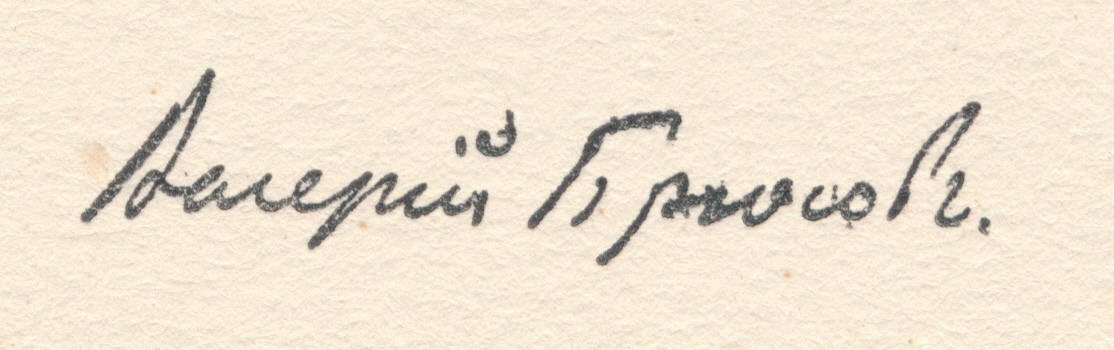
Signature of: valery bryusov